Patient: Female, age 60
A 60-year-old Caucasian woman presented to our care with shortness of breath with exertion, which was relieved by rest for 2 weeks. She initially went to her primary care physician, who noted that the patient was hypoxic with oxygen saturations at 73%. She was therefore sent to the emergency department for further evaluation. Other complaints included intermittent substernal chest pain of moderate intensity with radiation to the back of the neck and a productive cough with white phlegm, but no blood was noted. She denied any fever, chills, nausea, vomiting, headaches, dizziness, abdominal pain, or diarrhea. Her comorbidities included hypertension and hypothyroidism. Home medications were levothyroxine 112 mcg tab daily and hydrochlorothiazide 12.5mg tab daily. She quit smoking tobacco about 3 years ago but previously had smoked 1/2 pack per day for 10 years.
Initial vital signs were significant for hypertension (blood pressure: 155/81) and hypoxia (oxygen saturation was 70% on room air). She was then placed on 3 liters of oxygen through nasal cannula; oxygenation then increased to 94%. The only significant physical examination findings were bilateral diffuse wheezing upon auscultation of the lungs. The initial laboratory workup (Table 1) was only significant for elevated liver enzymes. A chest radiograph (Figure 1) showed mild cardiomegaly with increased parahilar vascularity suggestive of pulmonary edema. Computed tomography (CT) angiogram (Figure 2) of the chest was ordered to rule out pulmonary embolism. It revealed a diffuse bilateral ground glass density in the lung parenchyma with intervening normal appearing lung parenchyma having a mosaic attenuation pattern. Diffuse micronodules throughout both lungs were also noted. 2D echocardiogram showed a borderline left atrial enlargement and left ventricle ejection fraction of 70+-5%.
Our differential diagnosis after our initial assessment and imaging studies was hypersensitivity pneumonitis, sarcoidosis, miliary tuberculosis, bacterial pneumonia, and lung malignancy. We suspected hypersensitivity pneumonitis as the most likely diagnosis but were unsure of the cause. On further questioning, the patient explained that she worked as a server at a restaurant located on a ranch approximately 35 miles east of El Paso, Texas. This ranch has several different species of farm animals, including birds (ducks and geese), cattle, and horses. She explained that she did not have actual close exposure to the animals or the birds. However, she had been collecting the feathers of the ducks and geese nearby the restaurant for the past 6 months and placed them in a vase on her kitchen table at home. She did not have any pet birds or birds living outside the house. No other possible environmental exposures were noted.
On the 3rd hospital day, a bronchoscopy was done that showed anatomically normal airways with diffusely erythematous mucosa and clear secretions. Bronchoalveolar lavage (BAL) of the right middle lobe was negative for malignancy, pneumocystic carinii, fungi, or granulomas. The BAL fluid was hazy and red, the cell analysis included a red blood cell count of 5000 cells per mm3 and white blood cell count was 1968 cells per mm3 with neutrophils accounting for 90%, lymphocytes of 6% and monocytes 4%. Cultures of BAL were negative for any microorganism growth, acid fast bacilli or fungi. The pulmonary function tests (PFTs) showed a proportional decrease in both FEV1 and FVC, leading to a decreased FEV1/FVC ratio. The carbon monoxide diffusing capacity (DLCO) was also decreased, suggesting a restrictive lung disease process. The human immunodeficiency virus (HIV) test result was negative. The absolute CD4 was 1272 cells/mcL (490-1740 cells/mcL), absolute CD8 count was 652 cells/mcL (180-1170 cells/mcL), and the CD4/CD8 ratio was 1.95 (0.86-5.0). Transbronchial lung biopsy revealed non-caseating granulomas, aggregates of epithelioid macrophages, and patchy mononuclear cell infiltration with lymphocytes and fibrotic tissue.
The patient clinically improved and was discharged home on the 6th hospital day with prednisone 20 mg daily. At her 1-month follow-up with the pulmonologist after discharge, she still worked at the restaurant on the ranch, but had minimal exposure to the birds and no longer collected bird feathers. The chest CT (Figure 3) findings were unchanged from previous imaging evaluation. The chest CT findings were diffuse bilateral geographic mosaic attenuation and bilateral centrilobular/peribronchial pulmonary nodules, likely representing granulomas, measuring up to 7 mm and scattered throughout both lungs. There was also subcentimeter bilateral upper/lower paratracheal, and subcarinal and hilar lymph node enlargement. She was on home oxygen and prednisone 20 mg daily. She explained that she no longer had any shortness of breath, but on physical examination mild diffuse wheezing was present bilaterally. The PFTs still had a proportional decrease in both FEV1 and FVC with a decreased FEV1/FVC ratio, but improved from the last PFTs and the DLCO was also improved. Since the patient was doing well, we initiated a prednisone taper over the course of 1 month. Additional chest CT and PFTs were performed at the 6-month follow-up visit, without any interval improvement. At this time she was no longer using the home oxygen and was tapered off the prednisone. She was asymptomatic and no wheezing was noted on auscultation of the lungs.
Keywords: alveolitis, bird fancier’s lung, bird feathers, extrinsic allergic
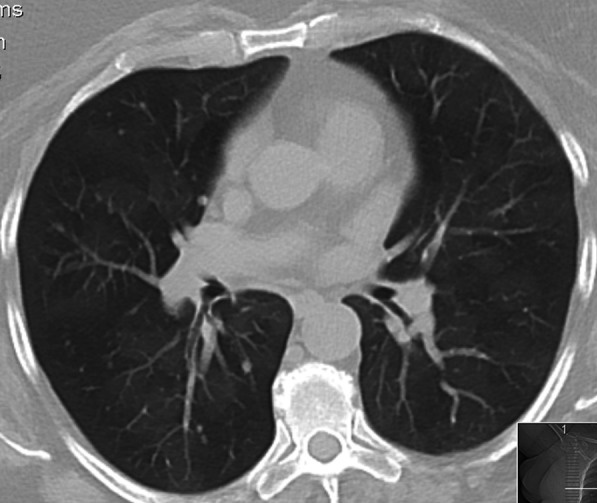
Image caption: Chest CT: diffuse bilateral ground glass density in the lung parenchyma with intervening normal appearing lung parenchyma having a mosaic attenuation pattern.